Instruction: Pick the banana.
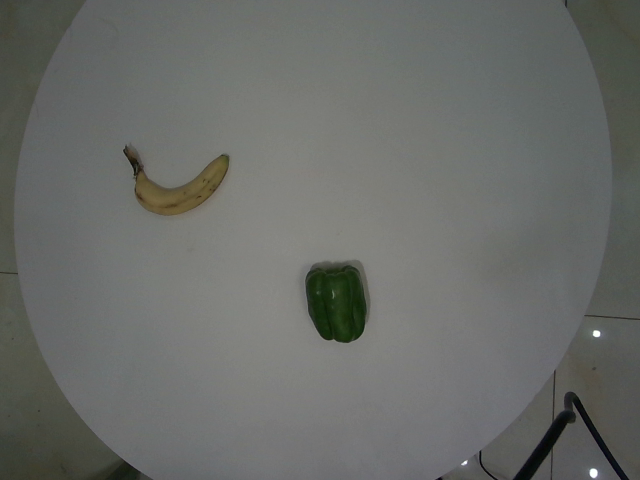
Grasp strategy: vertical